Question: What are the imaging findings?
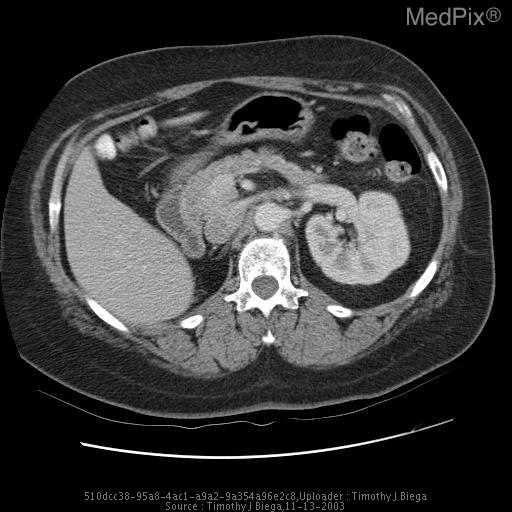
Answer: The imaging shows Bone scan demonstrates no osteoblastic metastatic disease.  The right kidney is not visualized.  A CT scan demonstrates absence of the right kidney, but the right adrenal gland is intact and normal in appearance.  The patient reports no history of right nephrectomy. Multiple CT images demonstrate absence of the right kidney.  The right adrenal gland is normal by CT criteria..